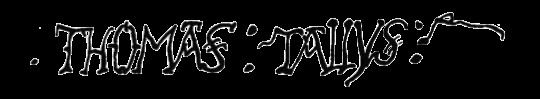
Signature of: thomas tallis